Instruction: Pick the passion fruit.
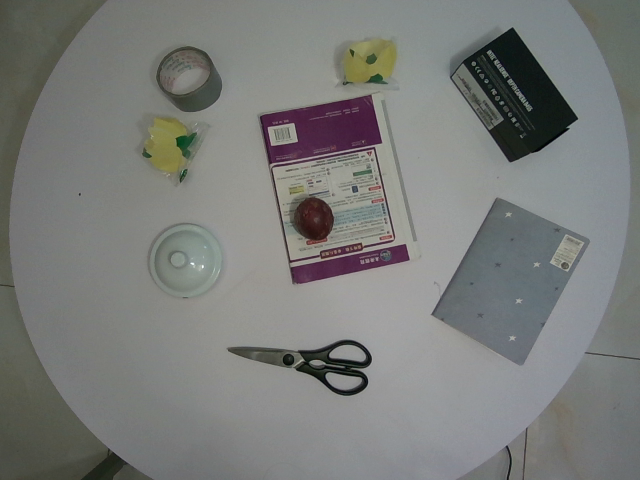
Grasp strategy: vertical